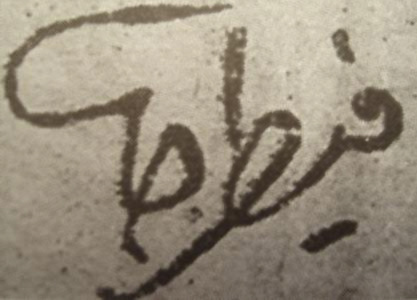
Signature of: abdurrauf fitrat